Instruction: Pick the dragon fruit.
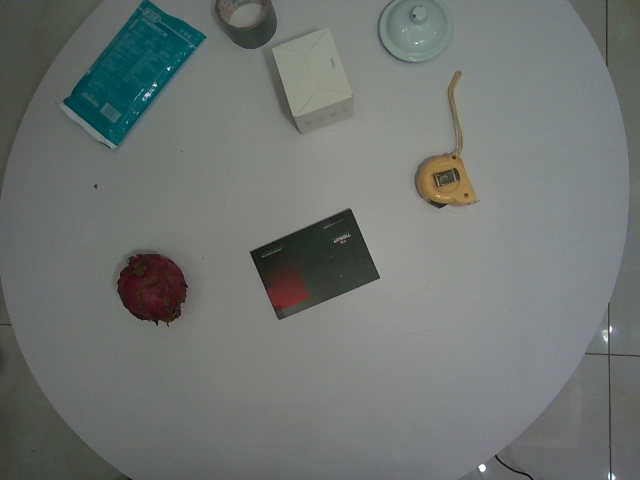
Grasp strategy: vertical